Question: What type of tax is indicated in the document, personal property or real estate?
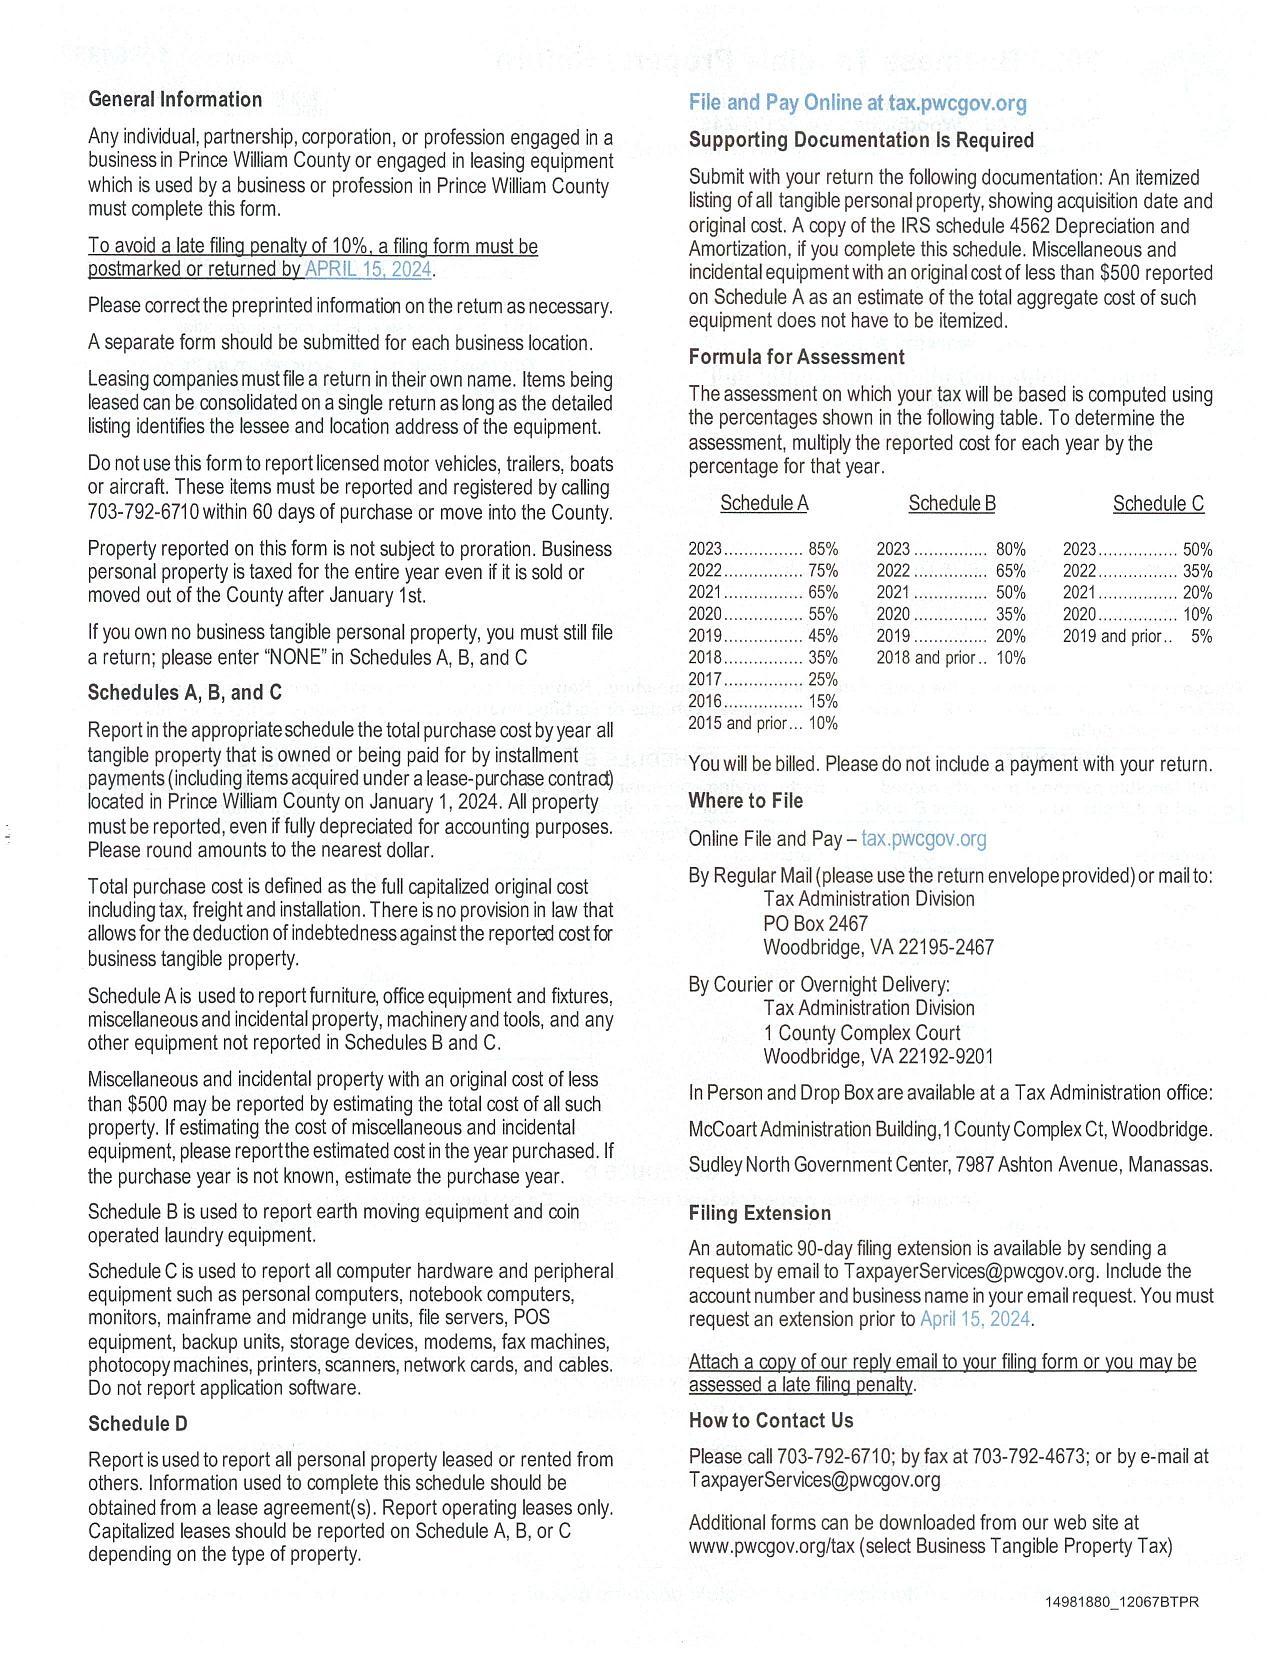
Answer: "Personal Property Tax"